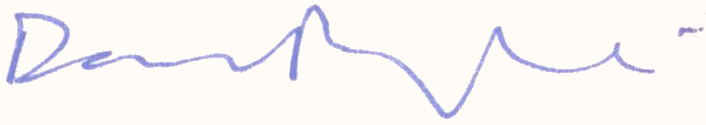
Signature of: david wagner